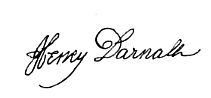
Signature of: henry darnall